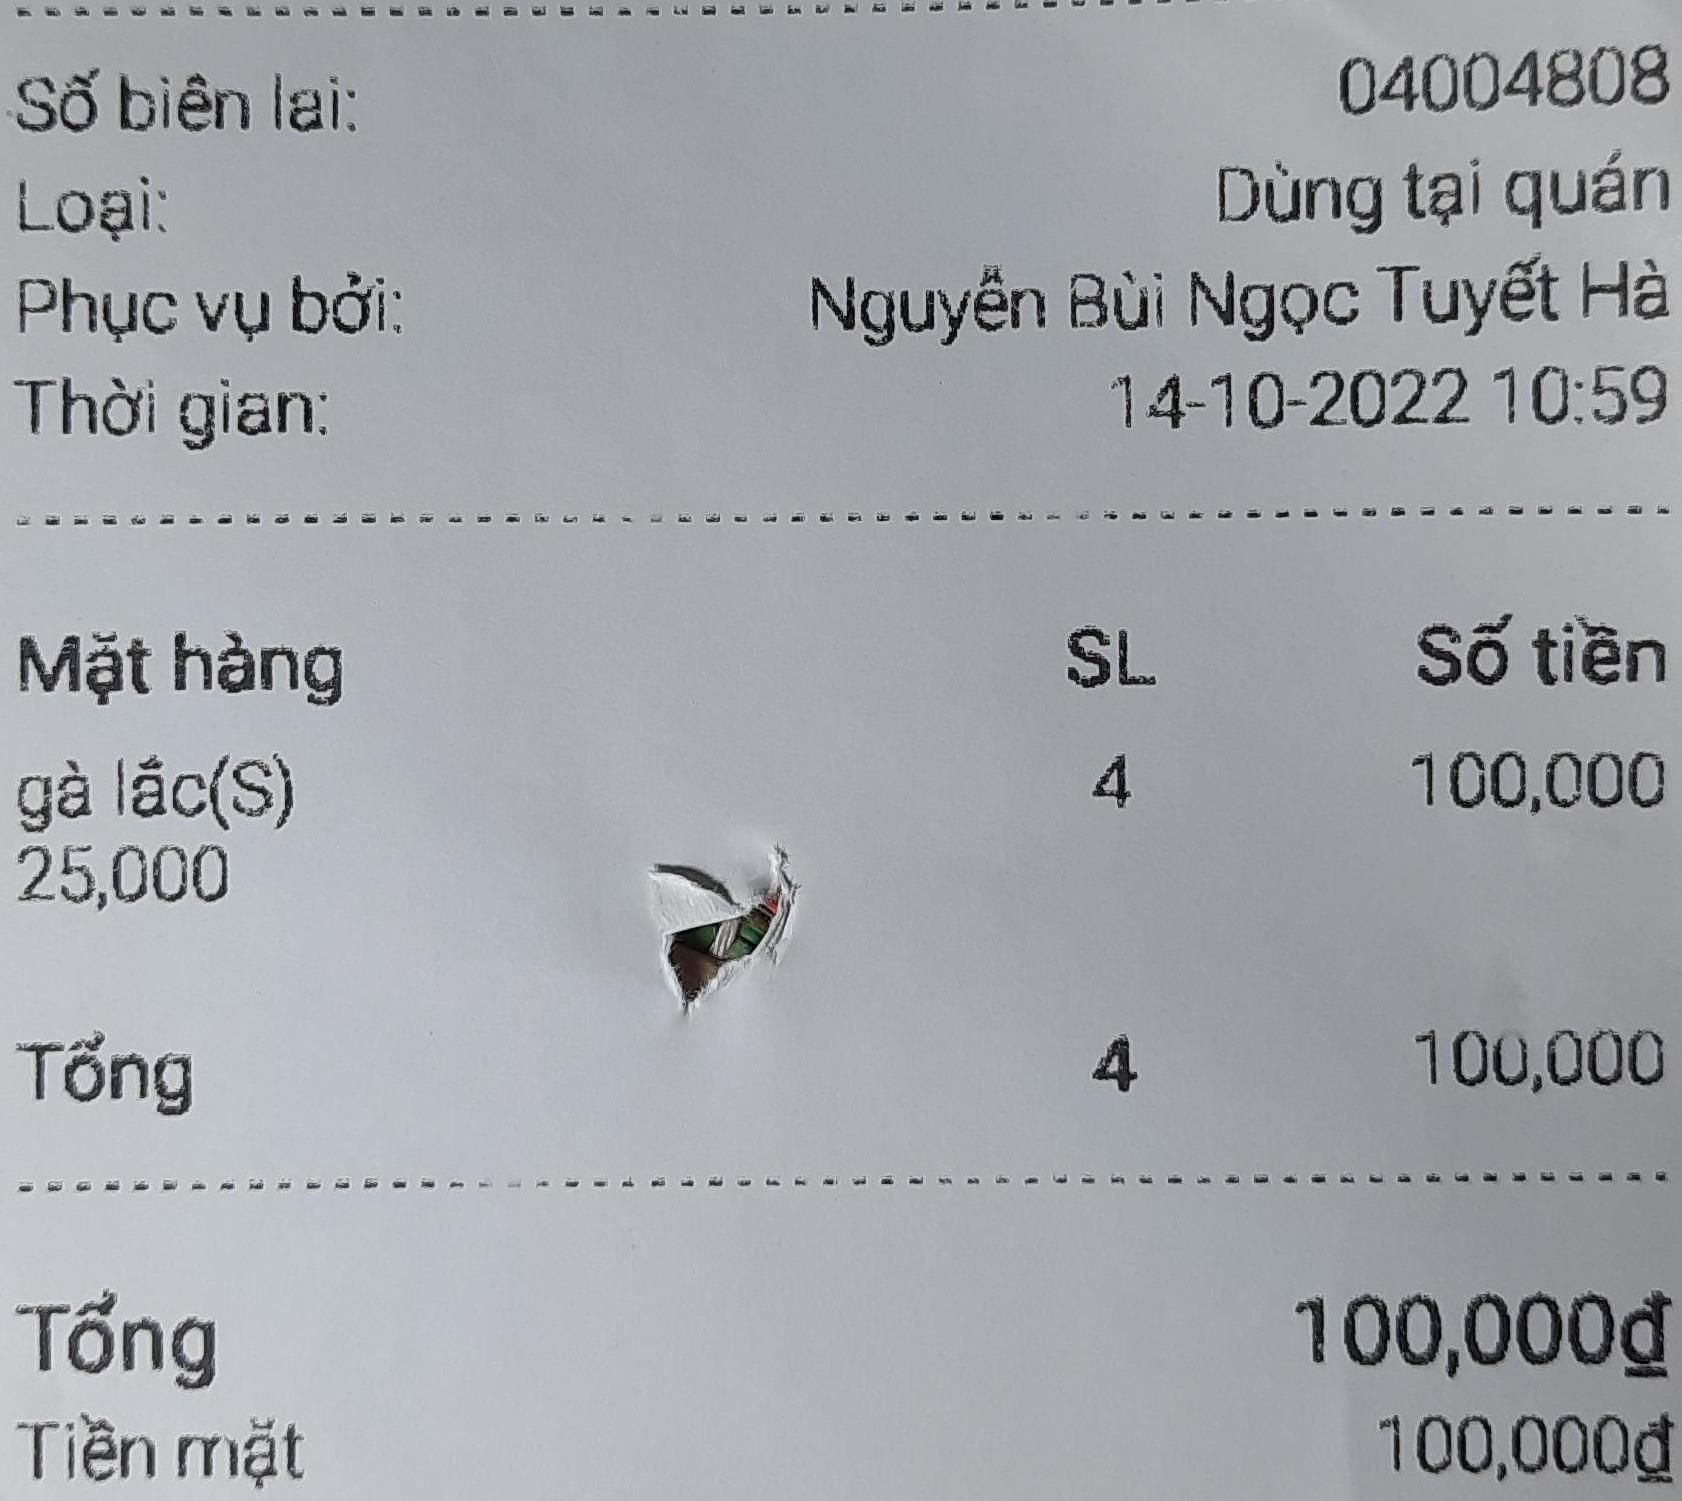
Số biên lai: 04004808
Loại: Dùng tại quán
Phục vụ bởi: Nguyễn Bùi Ngọc Tuyết Hà
Thời gian: 14-10-2022 10:59

<table>
<tr>
<th>Mặt hàng</th>
<th>SL</th>
<th>Số tiền</th>
</tr>
<tr>
<td>gà lắc(S) 25,000</td>
<td>4</td>
<td>100,000</td>
</tr>
<tr>
<td>Tổng</td>
<td>4</td>
<td>100,000</td>
</tr>
</table>

Tổng 100,000đ
Tiền mặt 100,000đ